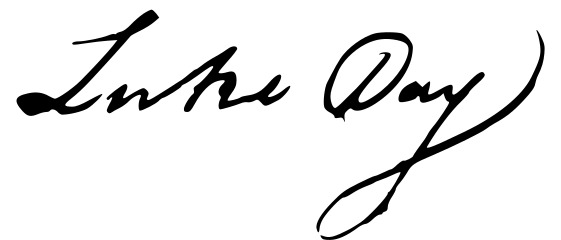
Signature of: luke day